Question: How does the patient history play a role?
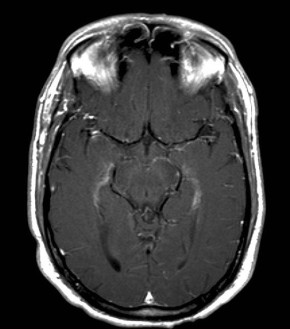
Answer: The patient's history of 42 y.o. combat fighter pilot c/o "blind spot" - sudden onset  six days ago and lasted about four hours.  Previous Hx of a similar episode several years ago. is key in understanding the case.